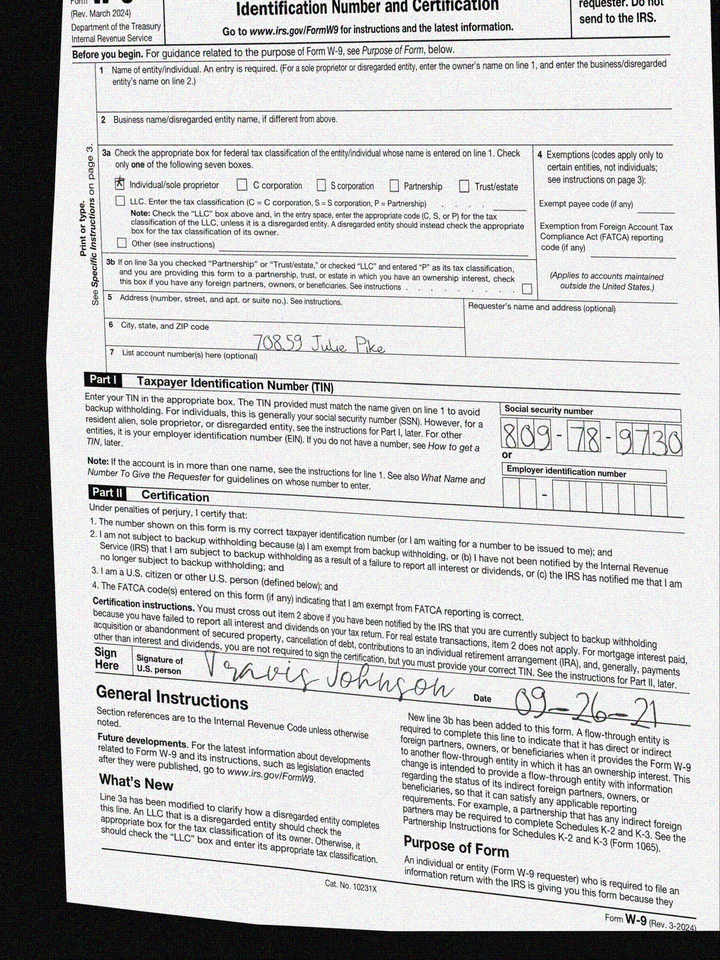
adr1: 70859 Julie Pike
cbx: yes
ssn: 809789730
sdt: 09-26-21